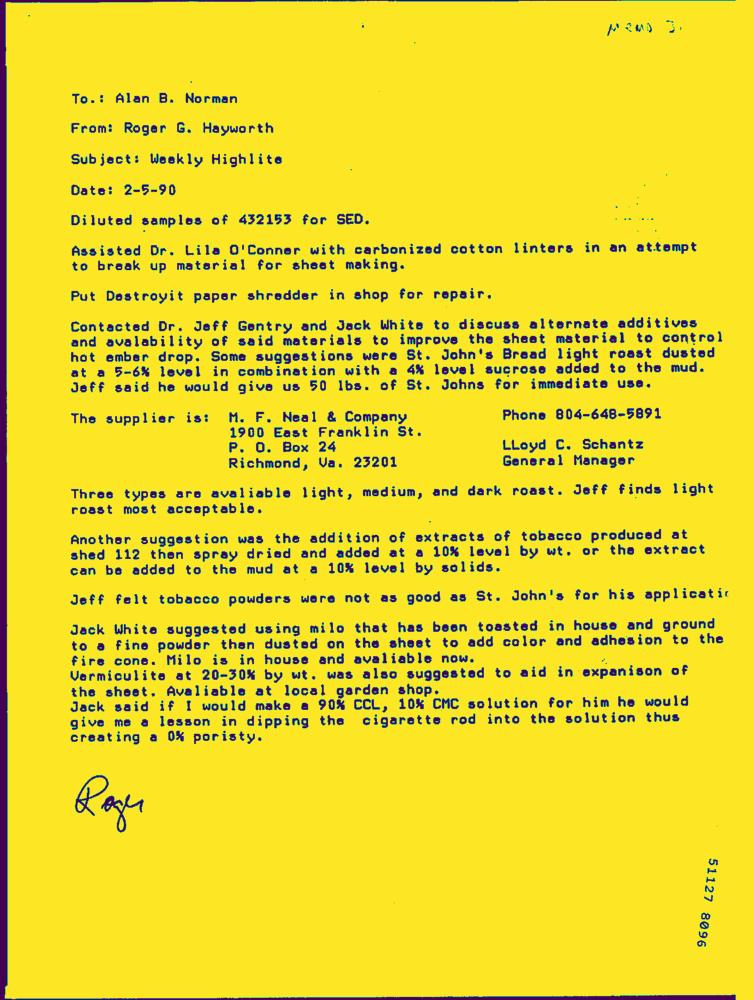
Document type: Letter-Doc